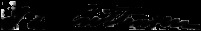
Signature of: thomas leonidas crittenden